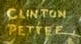
Signature of: clinton pettee